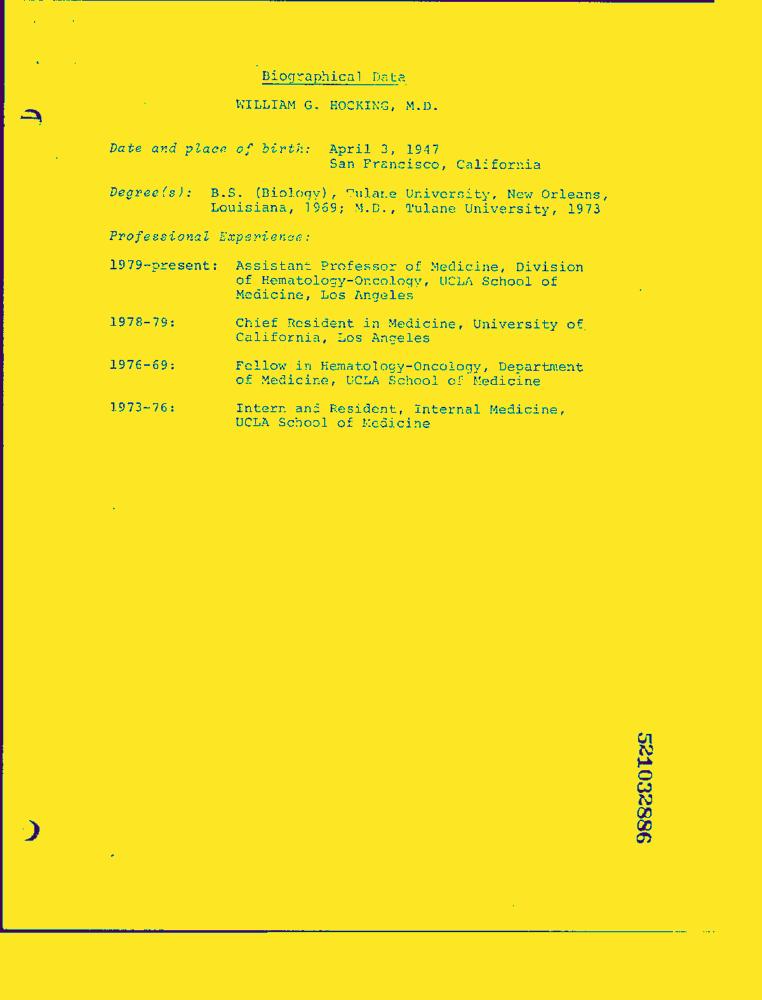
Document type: Resume-Doc